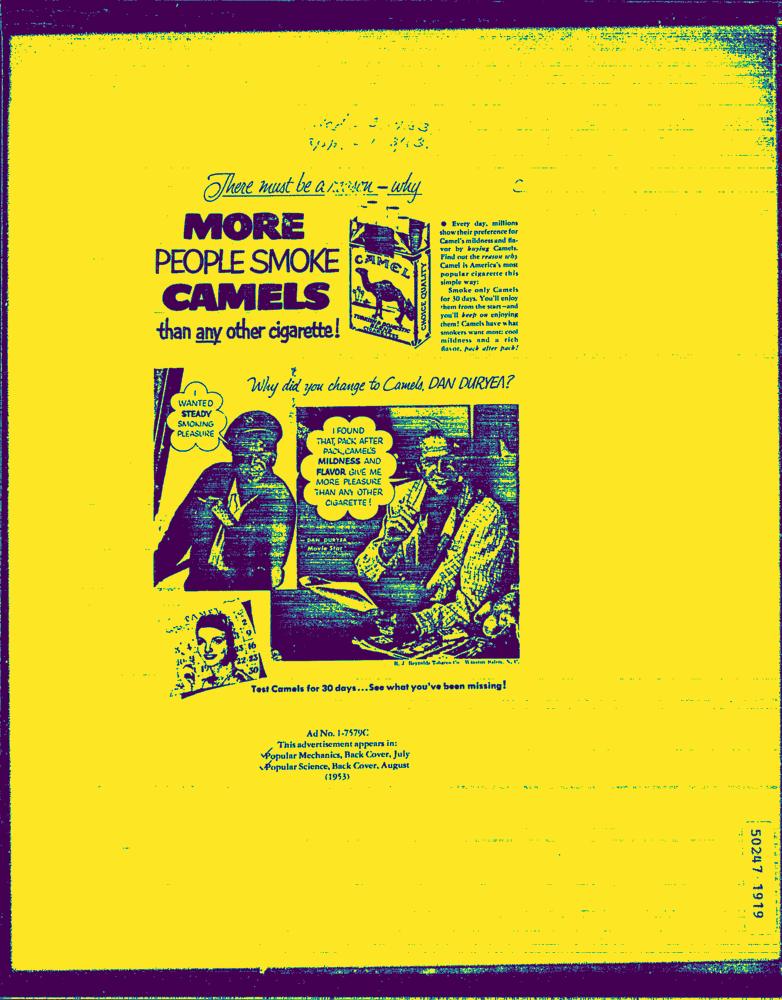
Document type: AD